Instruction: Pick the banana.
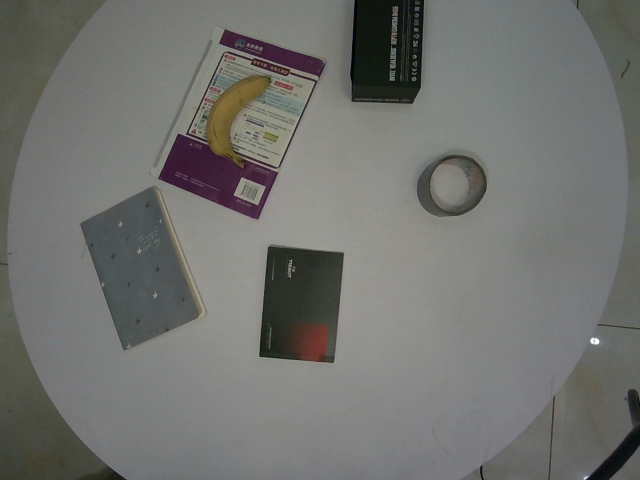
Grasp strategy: vertical